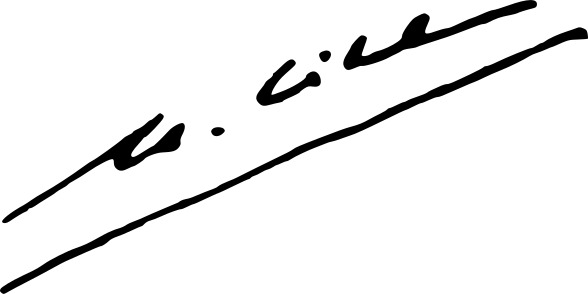
Signature of: norodom sihanouk